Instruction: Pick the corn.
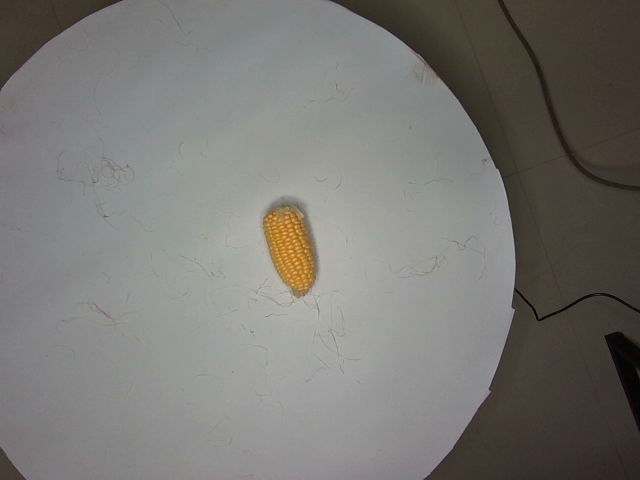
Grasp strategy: vertical